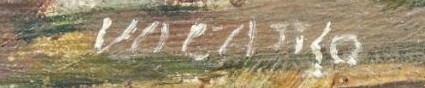
Signature of: ludvík vacátko